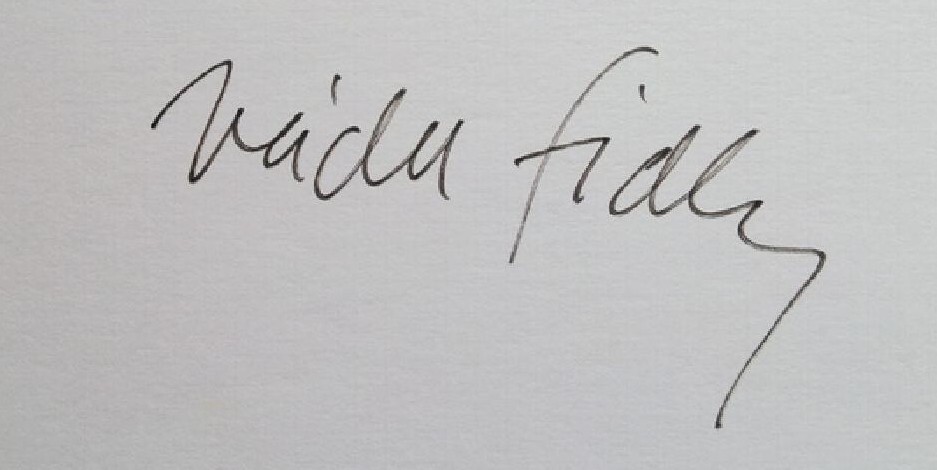
Signature of: václav fiala